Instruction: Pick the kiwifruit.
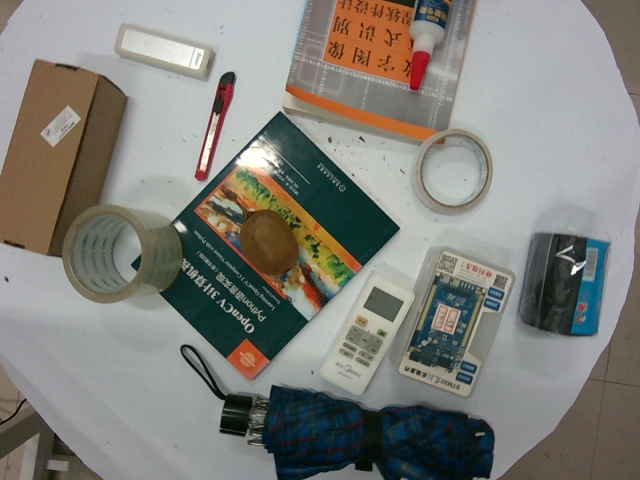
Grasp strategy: vertical